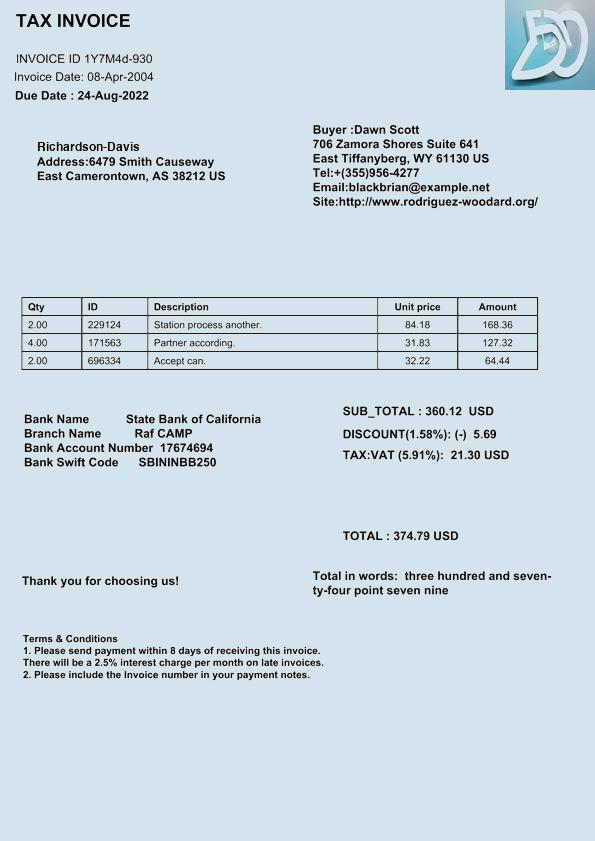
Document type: Invoice